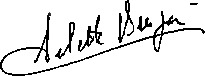
Signature of: juliette benzoni